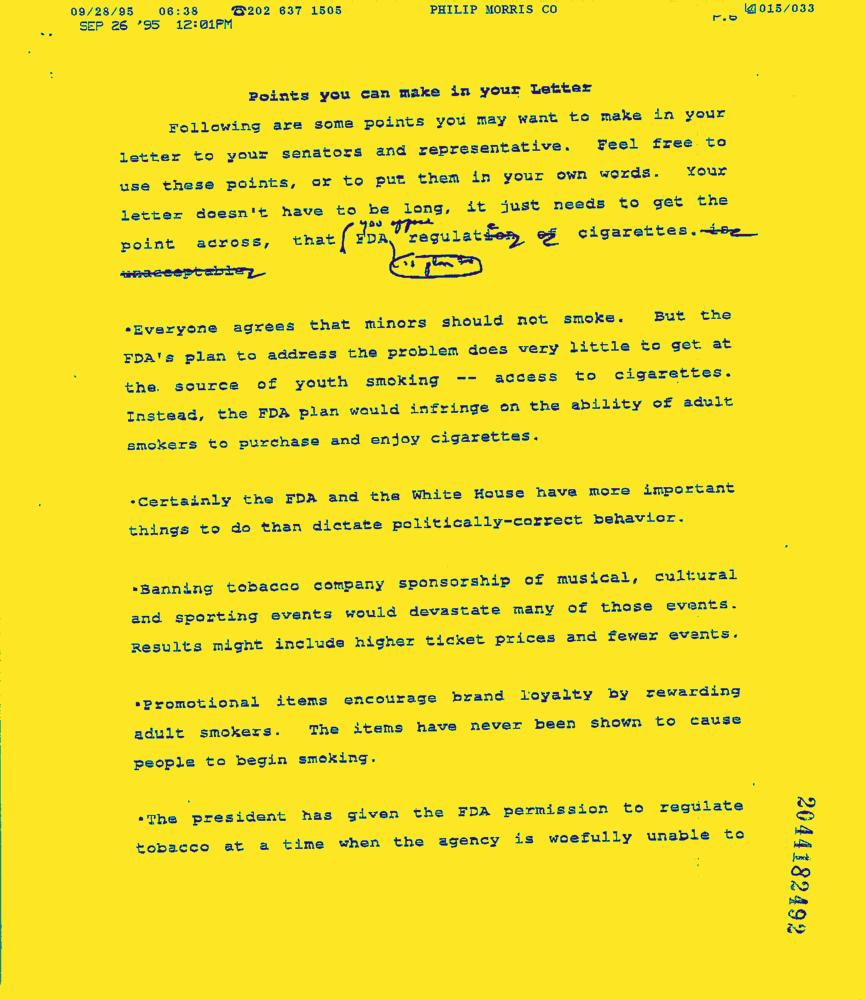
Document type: News-Article